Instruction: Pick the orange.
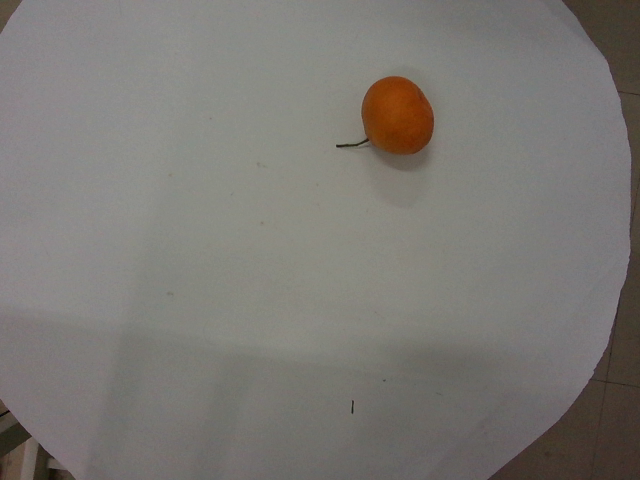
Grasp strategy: vertical